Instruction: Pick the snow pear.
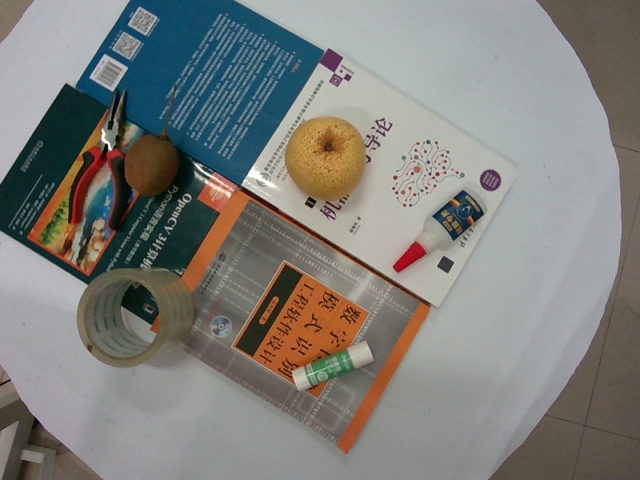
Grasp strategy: vertical